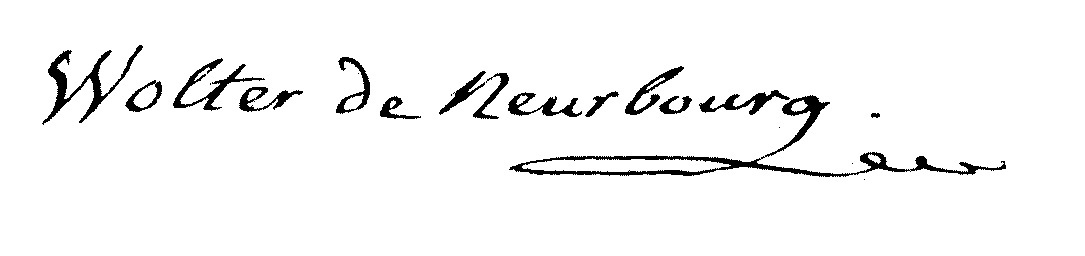
Signature of: benoît nicolas de wolter de neurbourg